Extract the amount written in words, the amount in digits, the name of the payee, the date on the cheque, and the bank's name from the image.
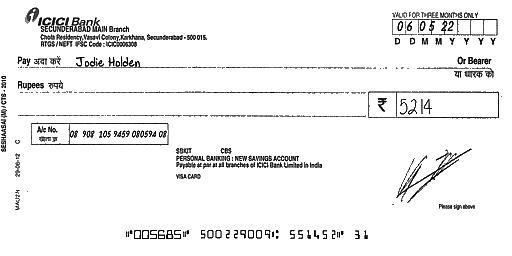
amt_in_words:
amt_in_figures: 5214
payee_name: Jodie Holden
bank_name: ICICI Bank
cheque_date: 06/05/22